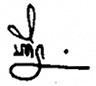
Signature of: q13016208